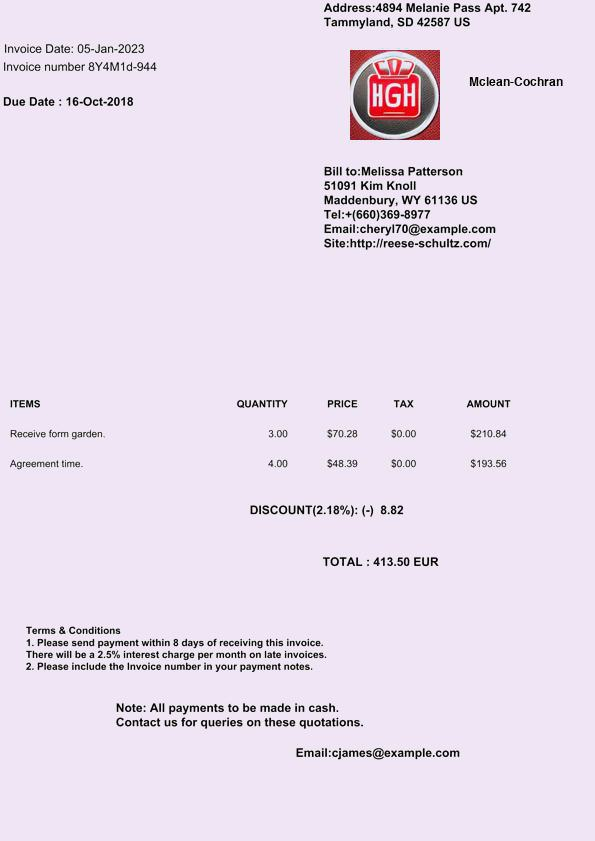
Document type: Invoice